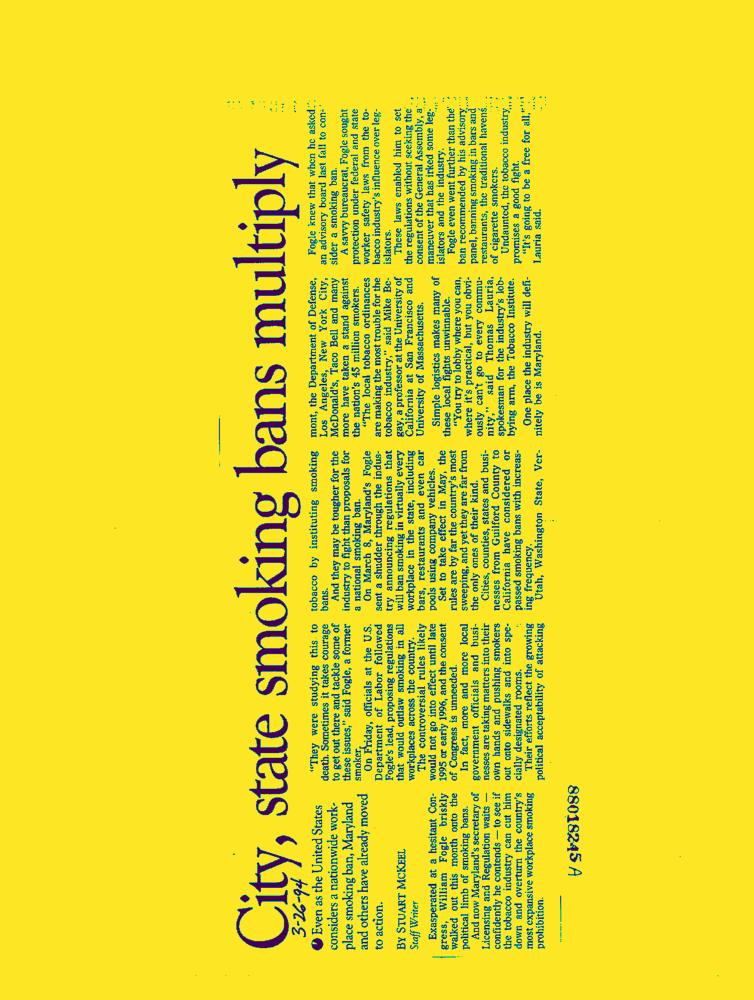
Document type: News-Article